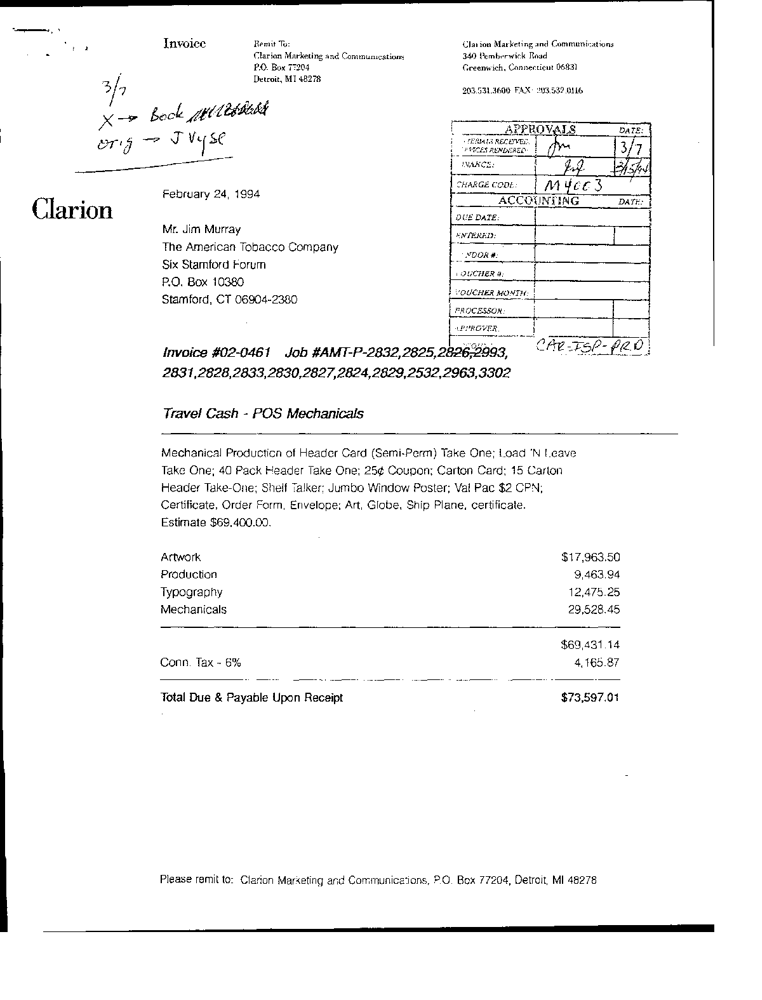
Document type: Invoice